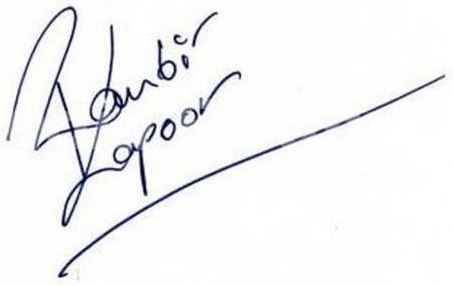
Signature of: ranbir kapoor